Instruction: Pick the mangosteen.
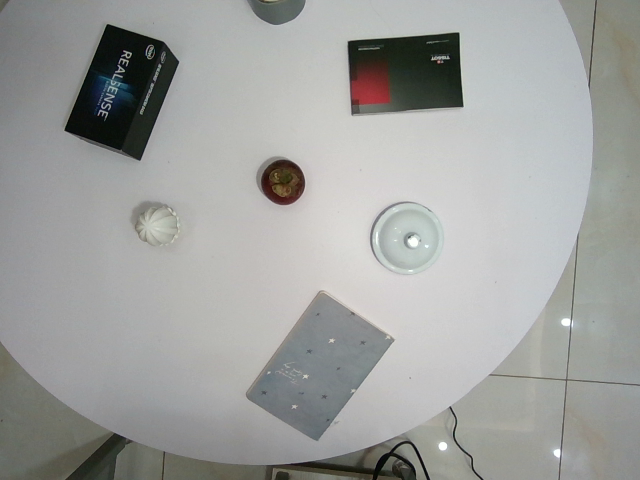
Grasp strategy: vertical